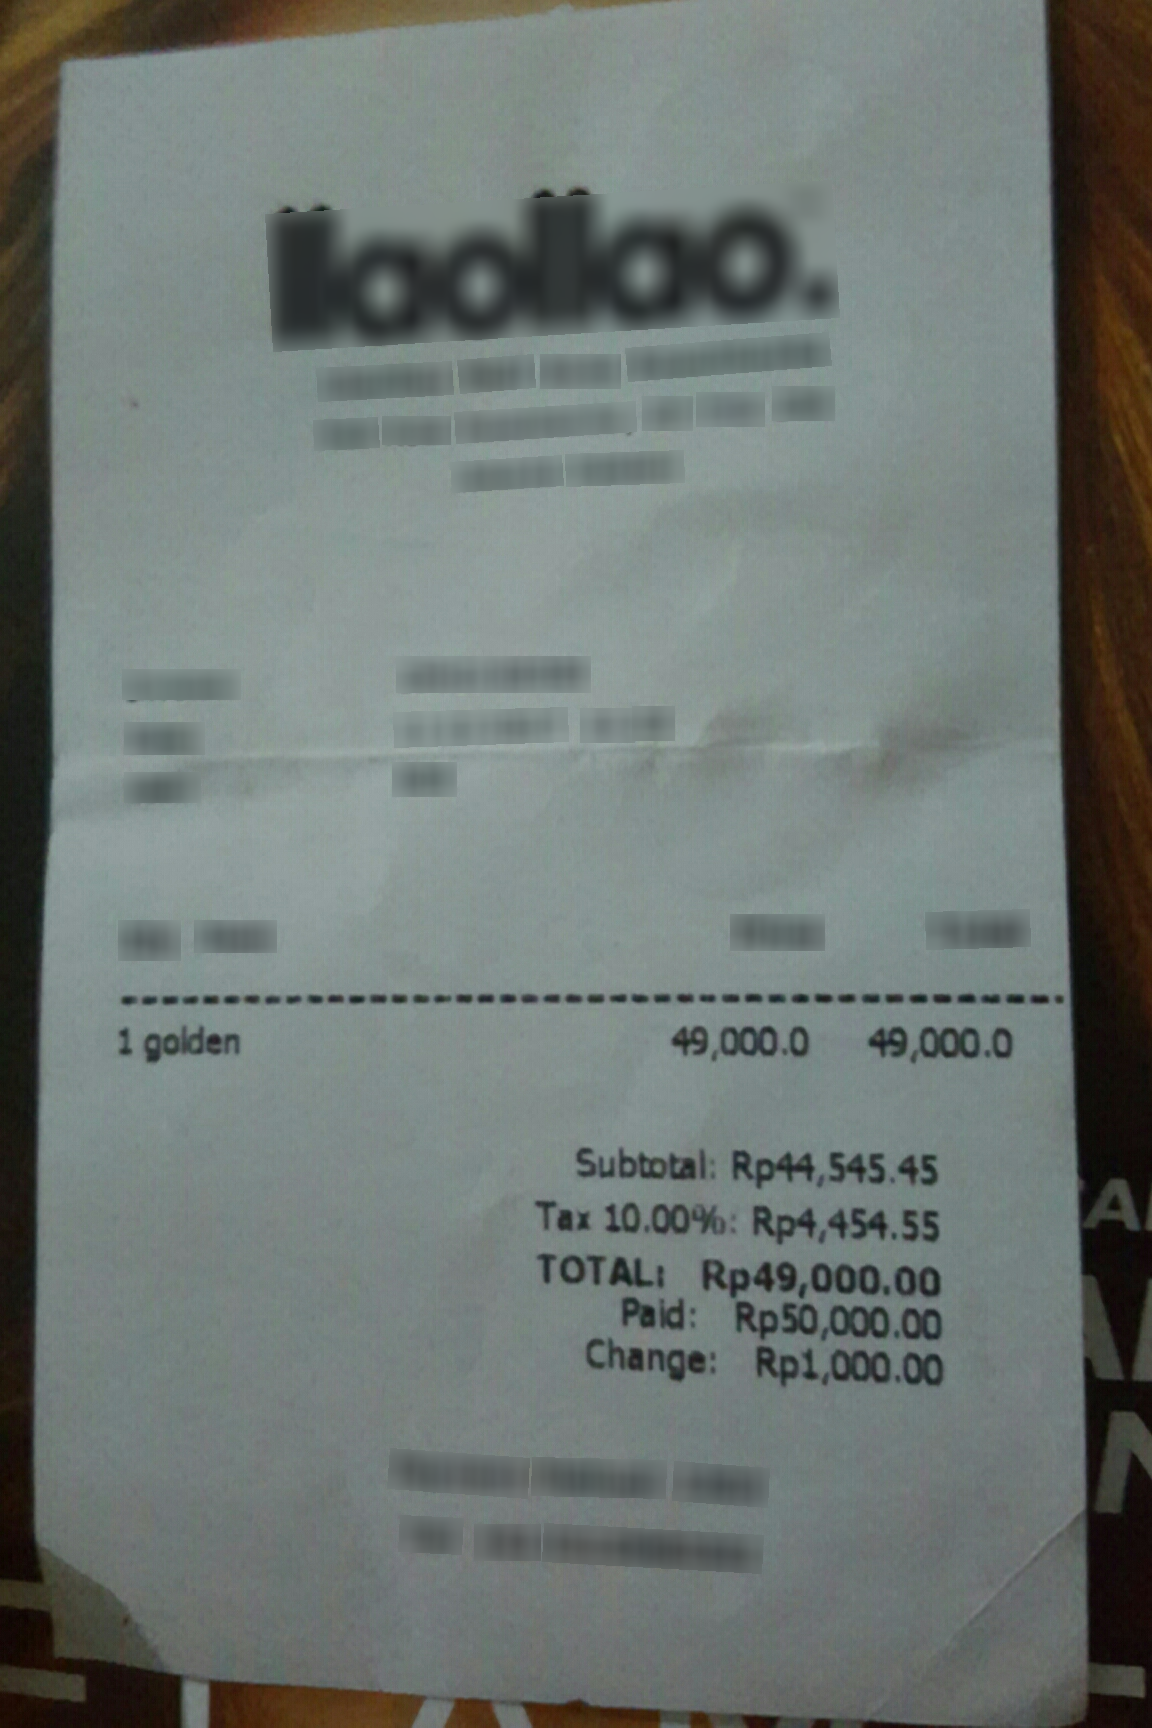
Number of items: 4
Subtotal: Rp 45.545.45
Tax: Rp 4,454.55
Total: Rp 49,000.00
OCR text regions:
text: 1
text: golden
text: 49,000.0
text: 49,000.0
text: Subtotal:
text: Rp 45.545.45
text: Tax
text: 10.00%:
text: Rp 4,454.55
text: TOTAL:
text: Rp 49,000.00
text: Paid:
text: Rp 50,000.00
text: Change:
text: Rp 1,000.00